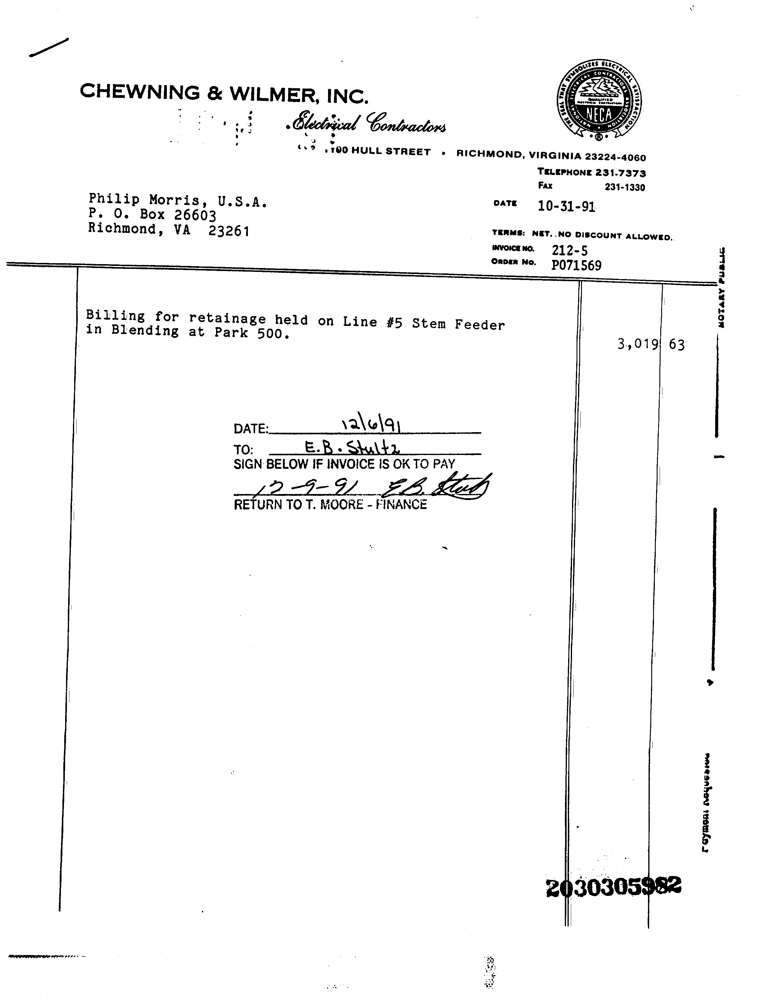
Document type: Invoice